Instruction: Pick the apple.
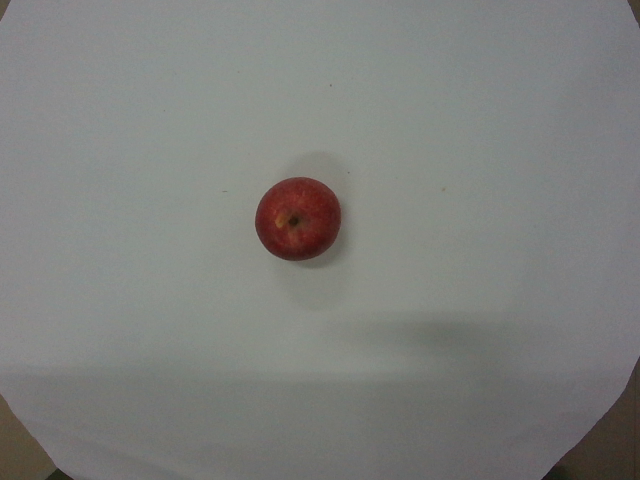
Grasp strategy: vertical